Question: What is the potential diagnosis?
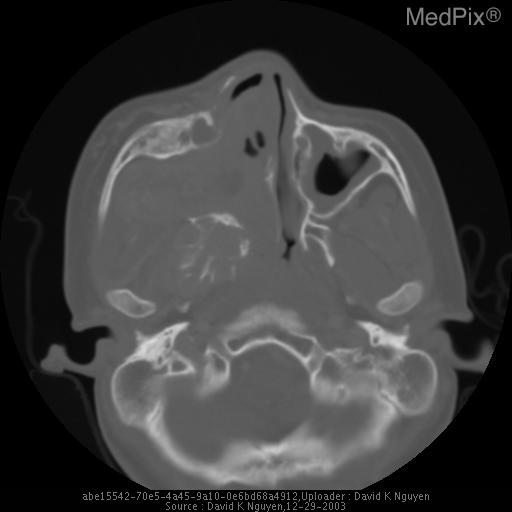
Answer: The possible diagnosis includes -Juvenile nasal angiofibroma
-Sarcoma
-Meningioma.